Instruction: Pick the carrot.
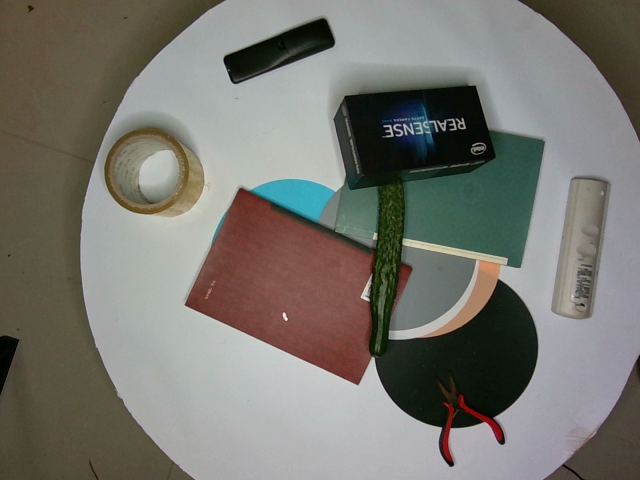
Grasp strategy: vertical